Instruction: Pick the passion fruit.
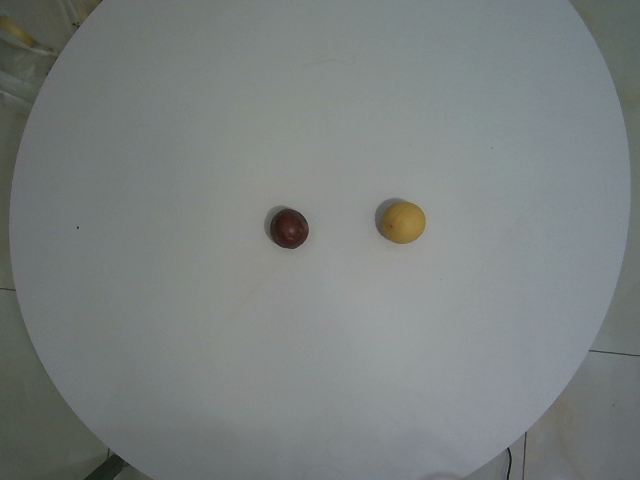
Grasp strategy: vertical